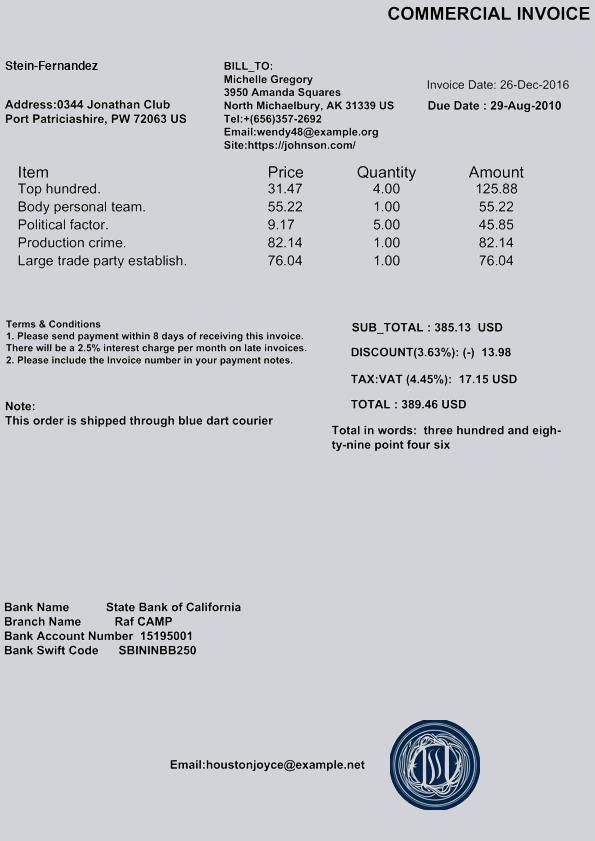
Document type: Invoice